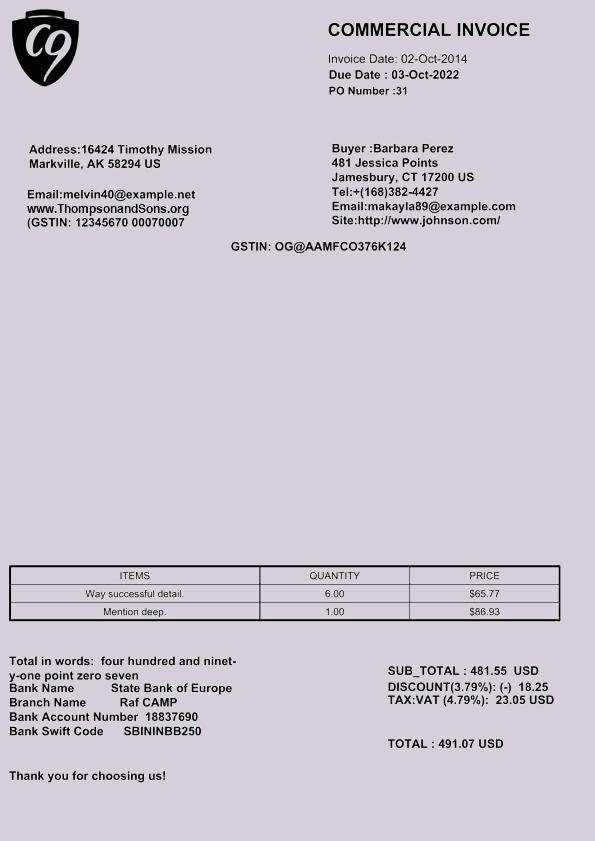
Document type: Invoice